Question: What type of tax is indicated in the document, personal property or real estate?
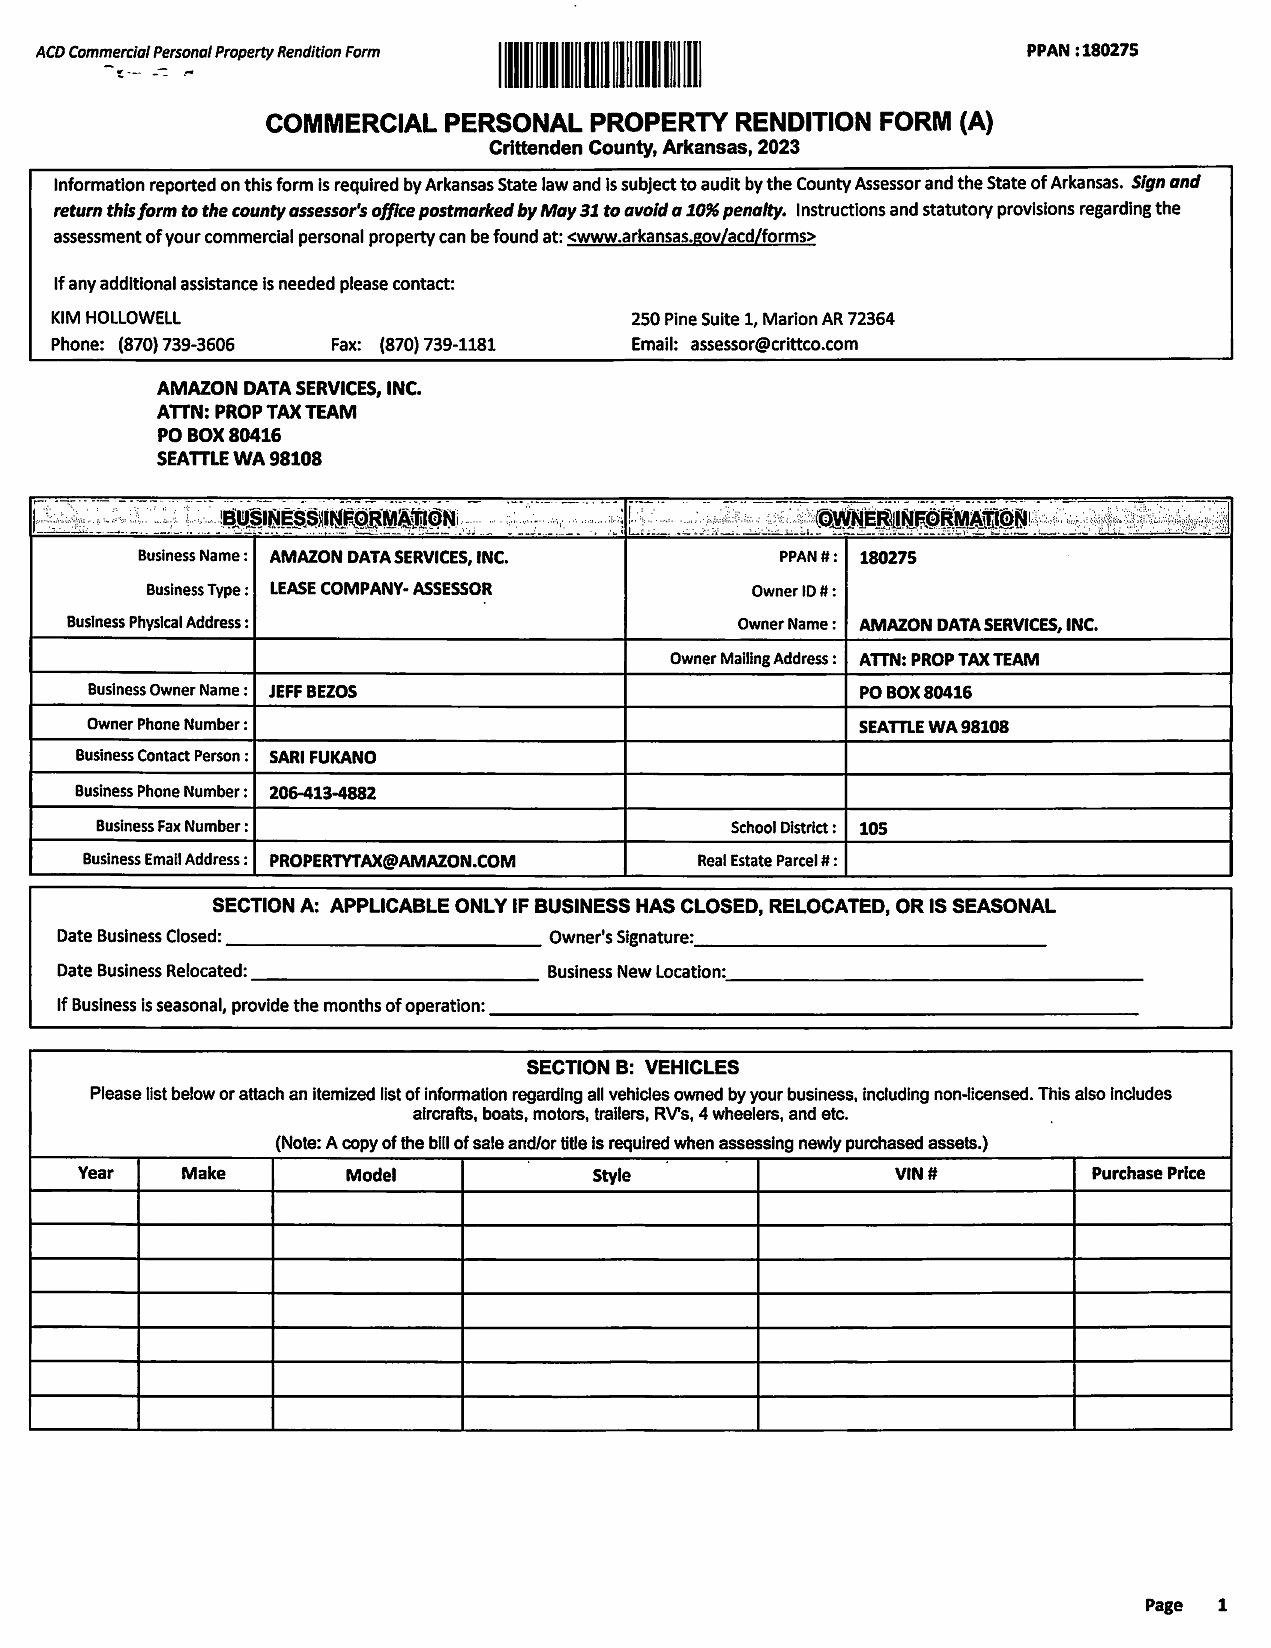
Answer: "Commercial Personal Property"